Question: What is the main concern?
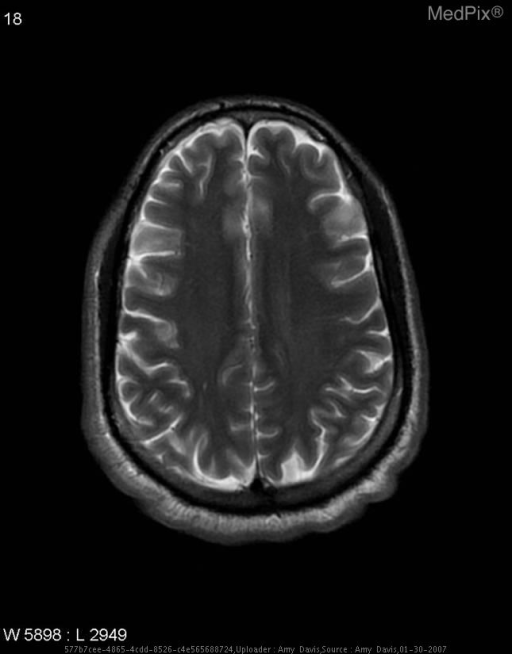
Answer: The findings suggest Multiplanar, multi-sequence MRI of brain without IV contrast.  Time-of-flight and contrast enhanced MRA of neck and intracranial vasculature with 3D reconstructions.
    - several small areas of restricted diffusion, two in the right temporal lobe and two in right posterior frontal lobe.  Areas have a small amount of associated T2 hyperintensity, most consistent with acute to subacute infarctions. Right frontal lobe lesions are gyroform.

DWI shows area of hyperintensity in right cerebral hemisphere

No evidence of hemodynamically significant stenosis in the common carotids.. Small areas of restricted diffusion- right temporal lobe, right posterior frontal lobe
Associated T2 hyperintensity and acute/subacute infarctions. The patient might have a history of 44yo RHD M with sudden onset of difficulty speaking, L facial droop and drooling.  Pt had difficulty forming words, slurred speech, and numbness in L face and arm.  Most of the reported symptoms resolved within 10 minutes, with slight numbess and tingling in the L corner of the mouth still present after 30-45 minutes..